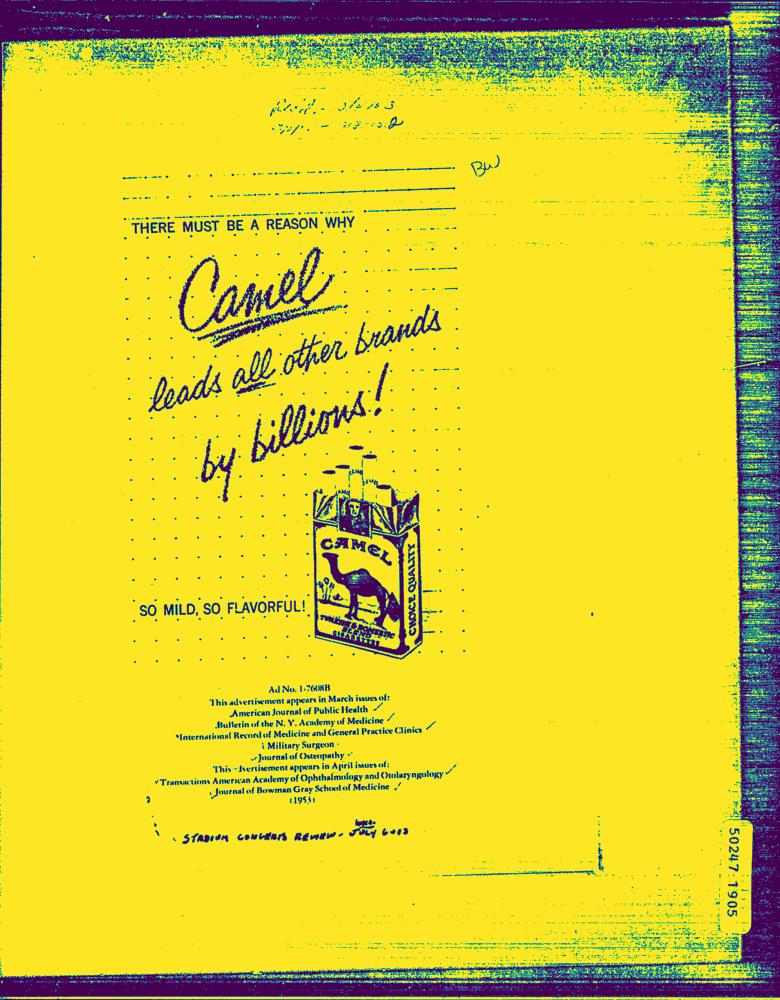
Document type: AD